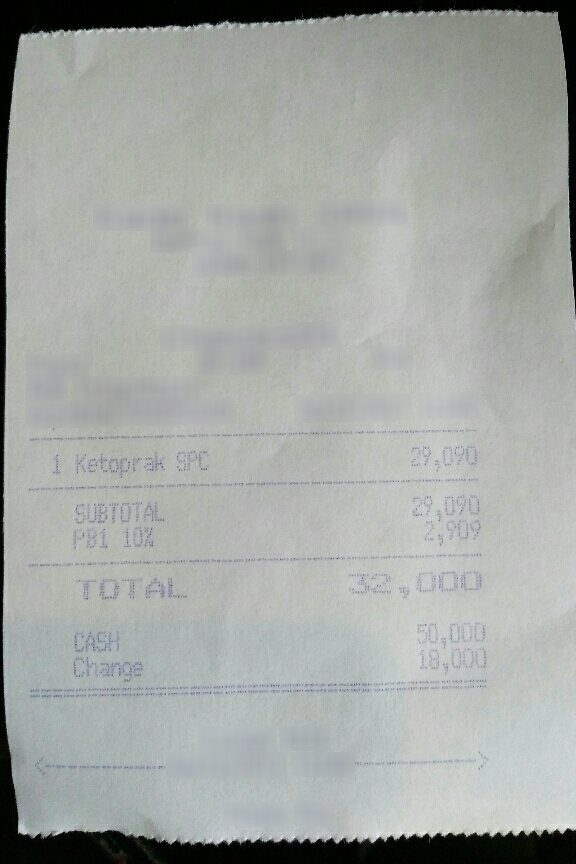
Receipt information:
subtotal: 29,090
tax: 2,909
total: 32,000
line_items: item_name: Ketoprak SPC
item_value: 29,090
item_quantity: 1